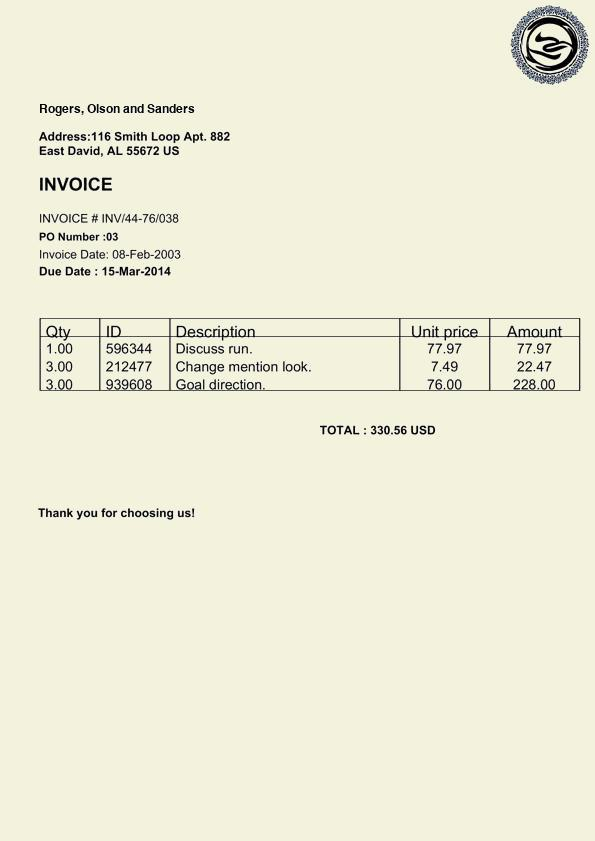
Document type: Invoice